Question: What jurisdiction, city, or county is the document associated with?
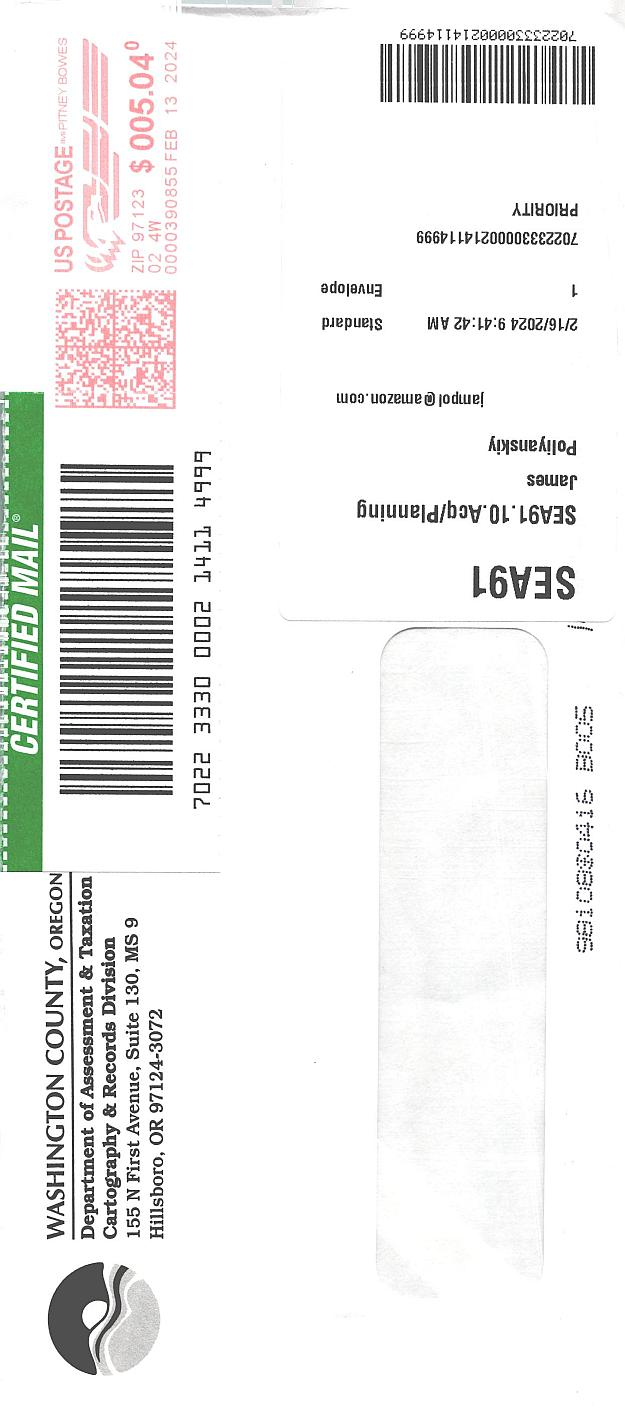
Answer: "Washington County"